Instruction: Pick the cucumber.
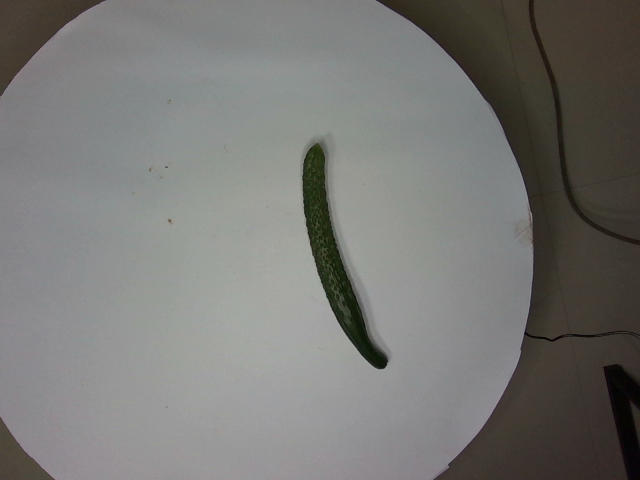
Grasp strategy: vertical